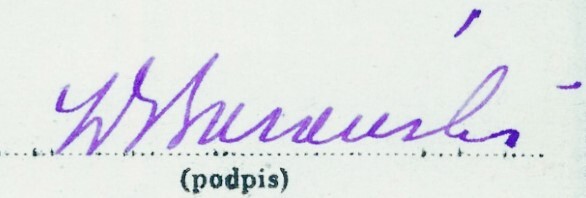
Signature of: władysław barański